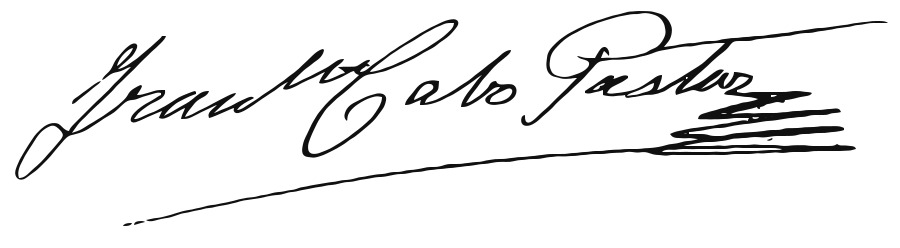
Signature of: francisco cabo pastor